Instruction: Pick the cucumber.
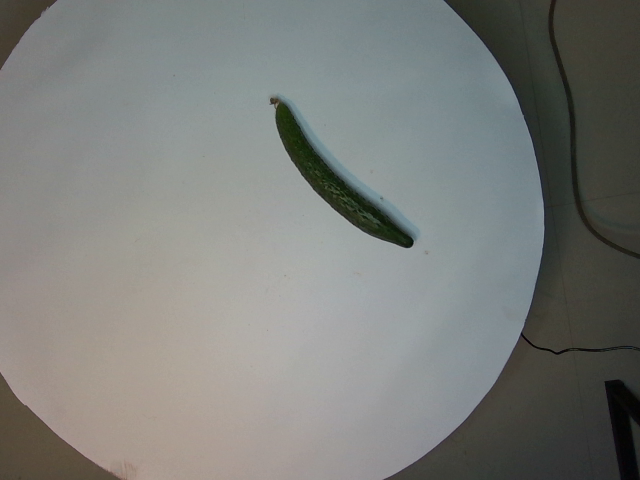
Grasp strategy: vertical